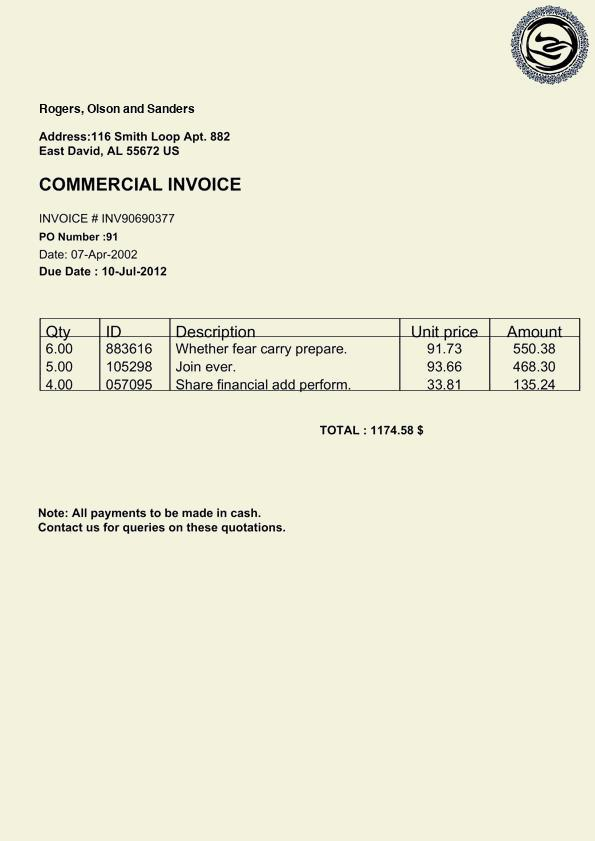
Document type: Invoice